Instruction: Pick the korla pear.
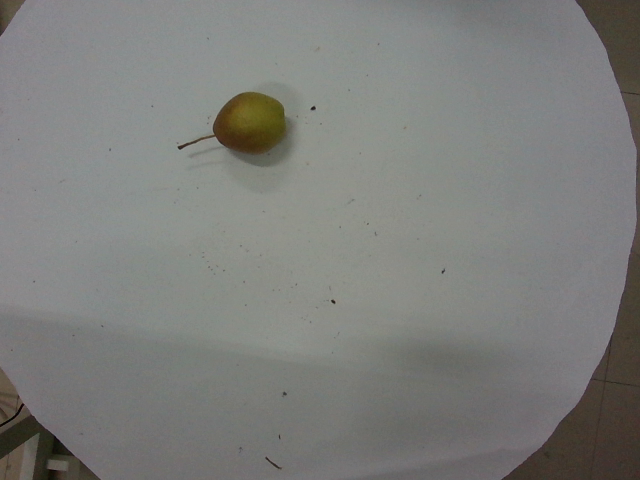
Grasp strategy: vertical